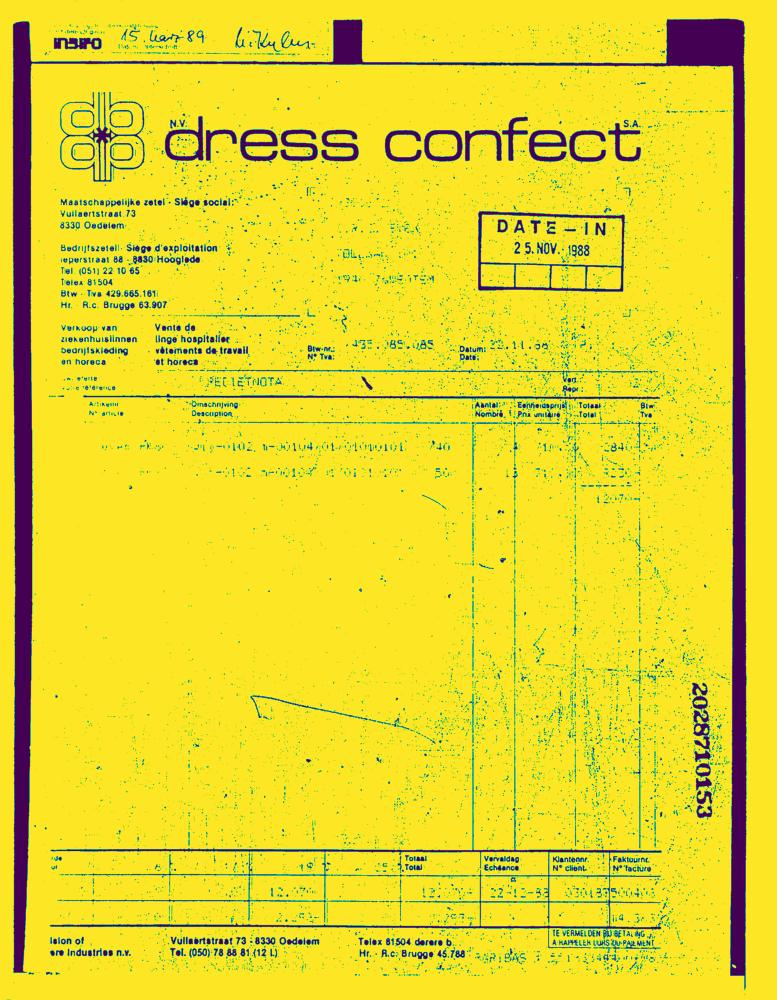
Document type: Invoice-Doc